Question: Talk about the condition:
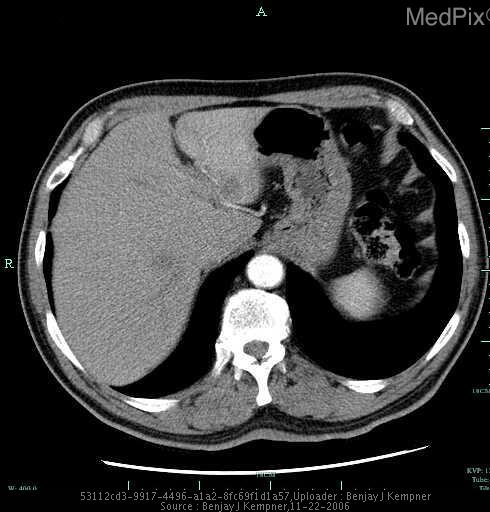
Answer: The disease is discussed as: Surveillance of Post Colectomy Cancer Patients